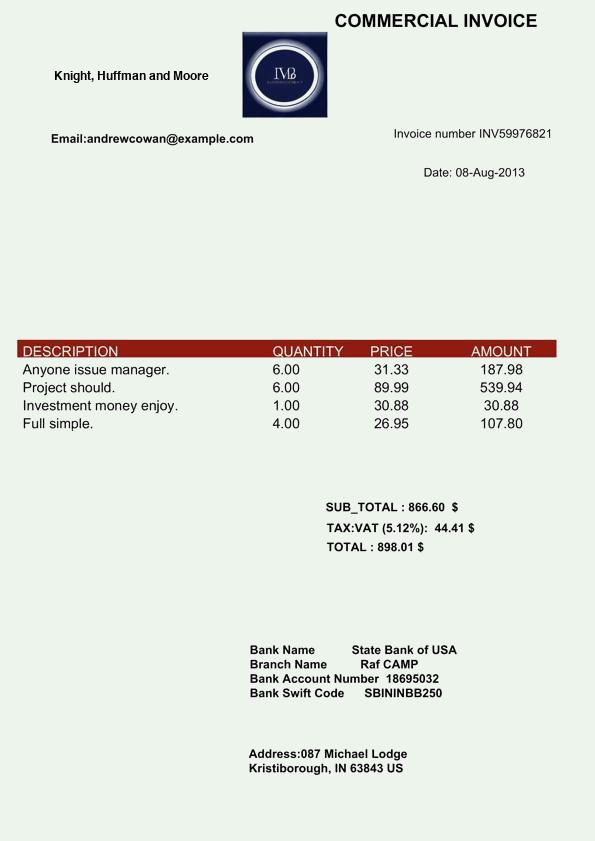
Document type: Invoice